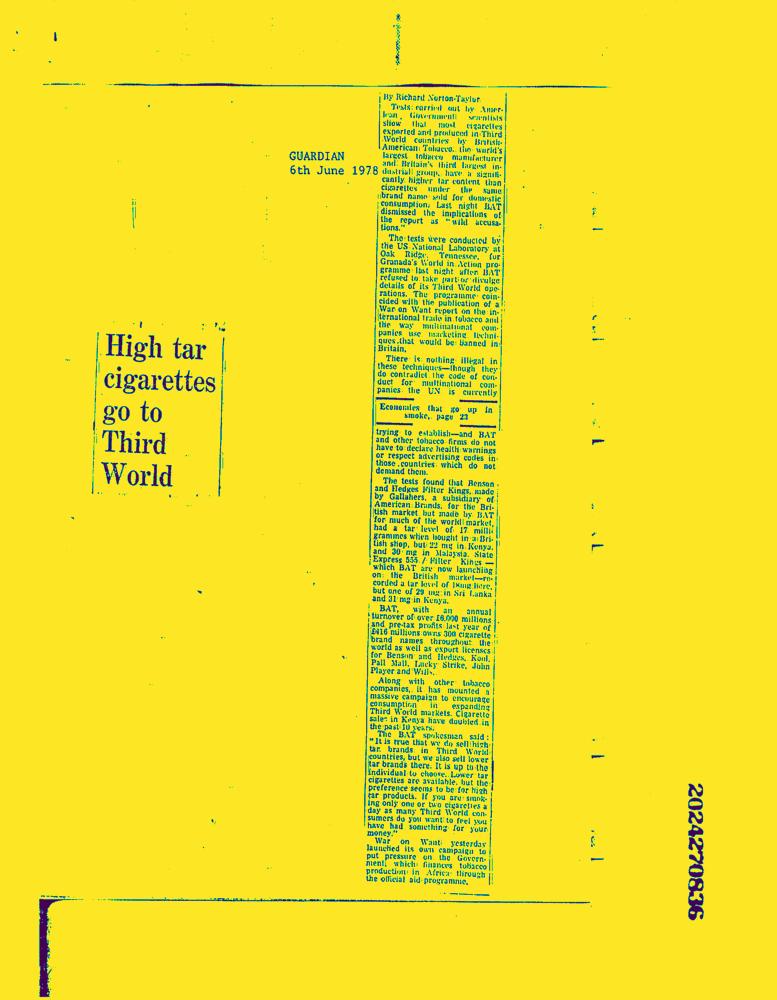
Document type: News-Article